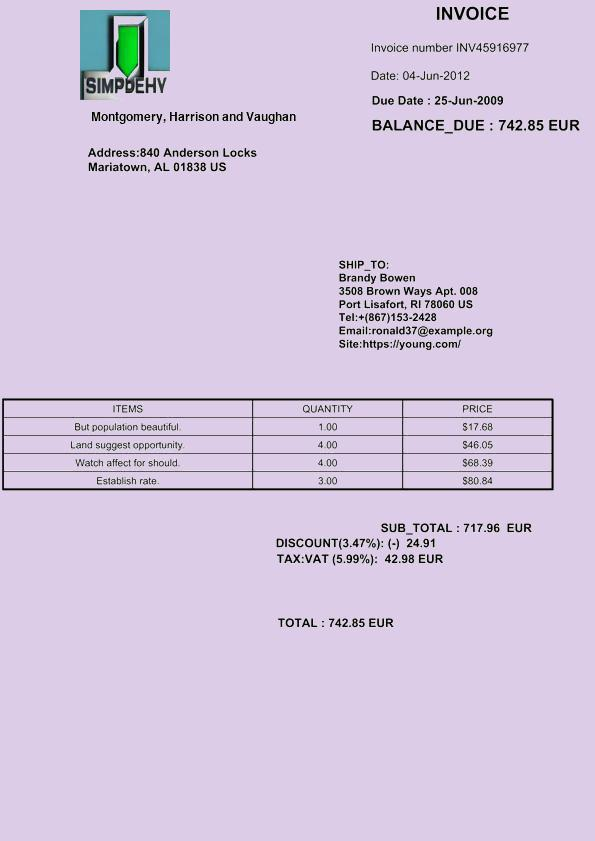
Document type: Invoice